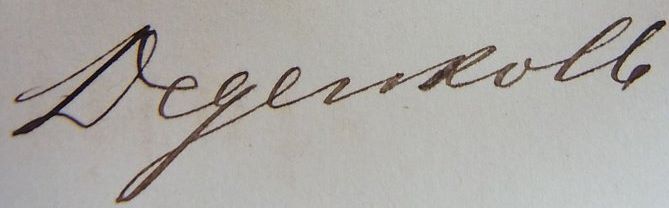
Signature of: heinrich degenkolb